Question: What is the filing due date as per the document?
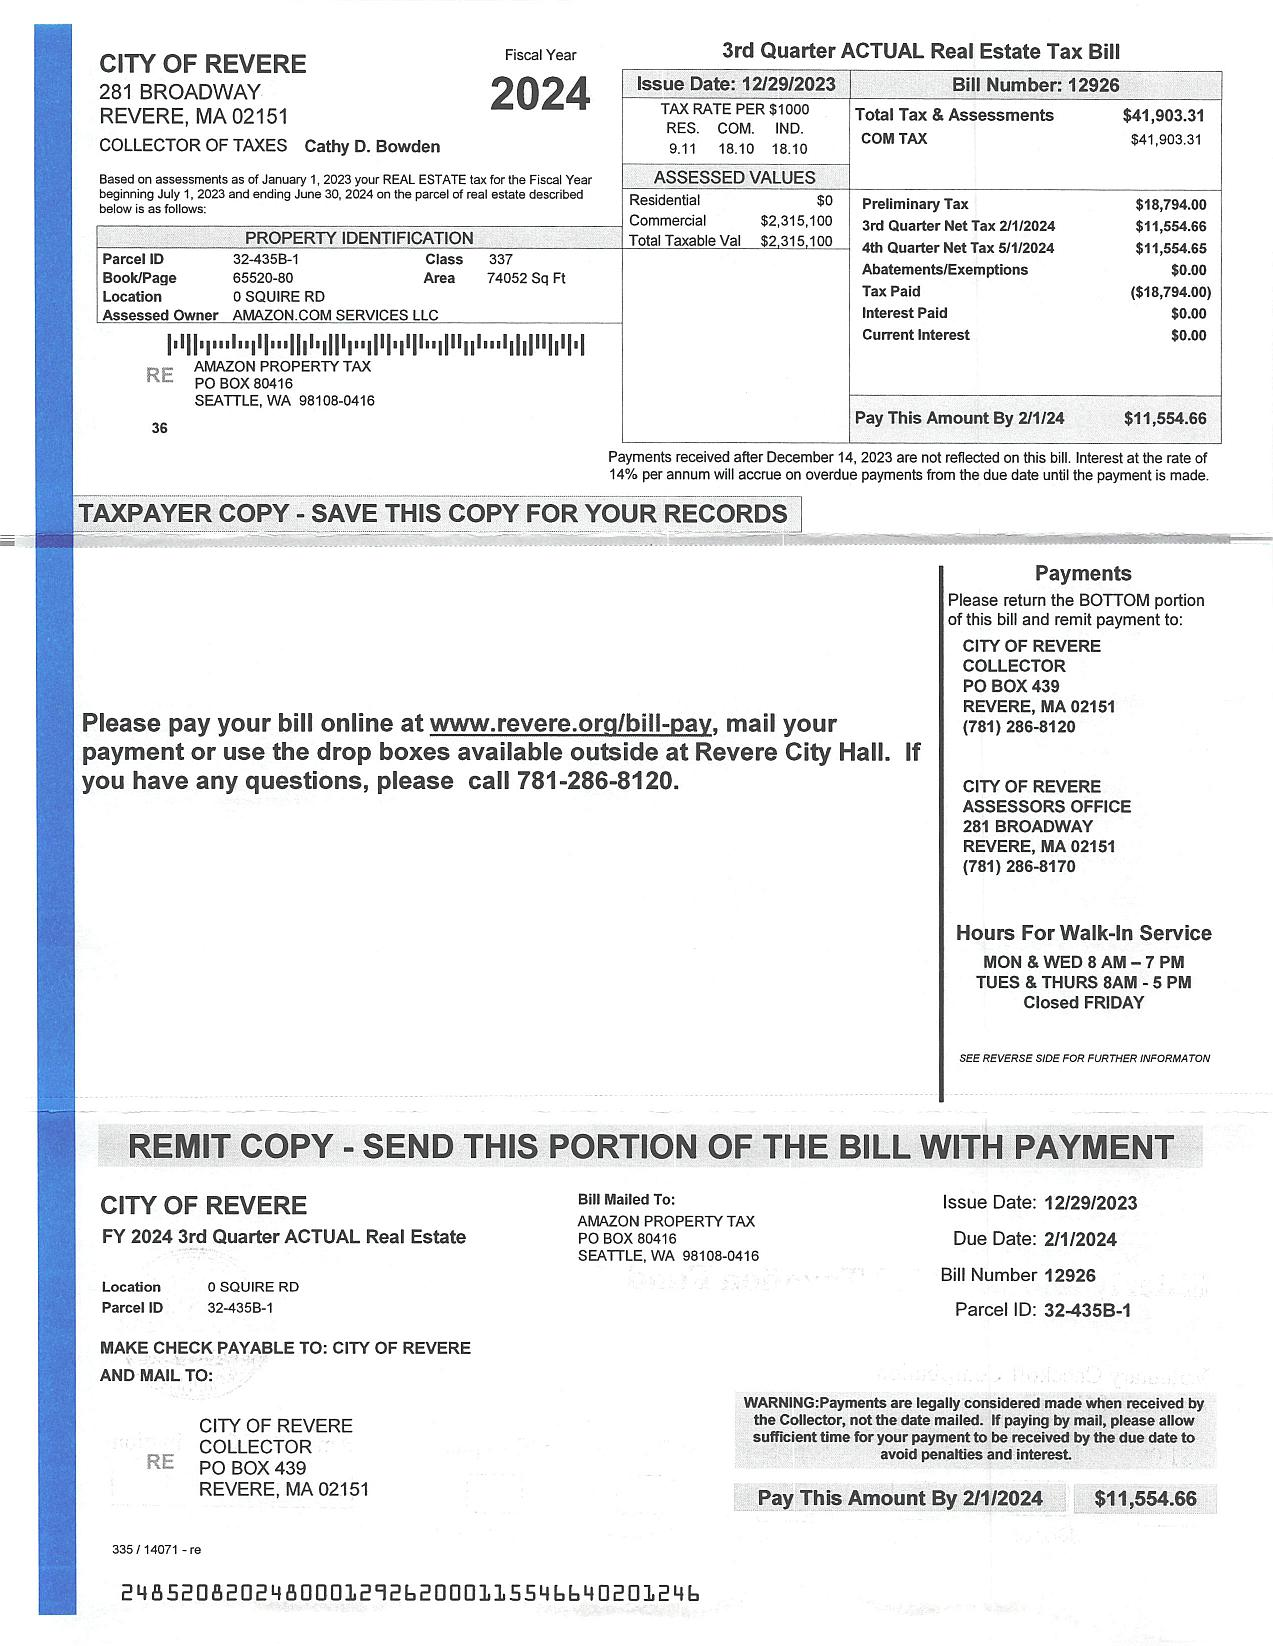
Answer: "2/1/24"